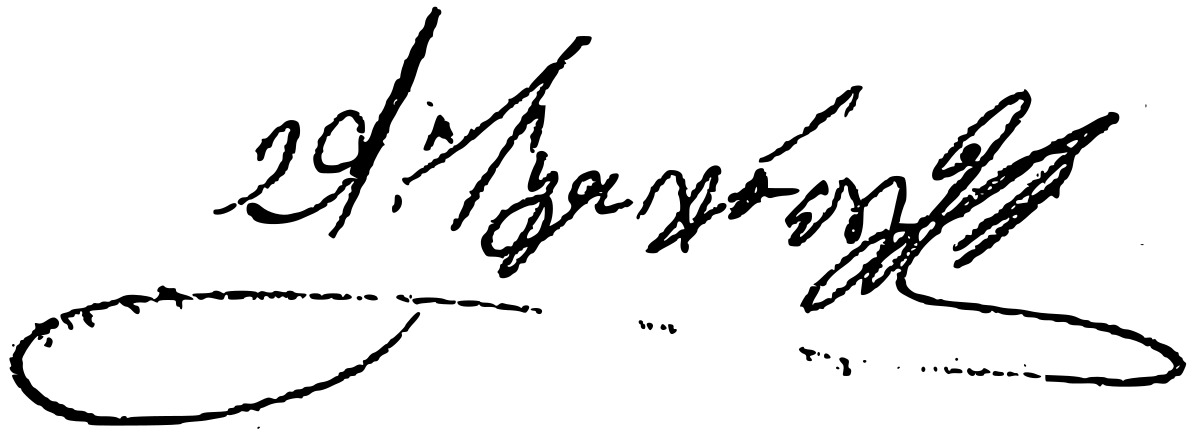
Signature of: alexakis vlachopoulos